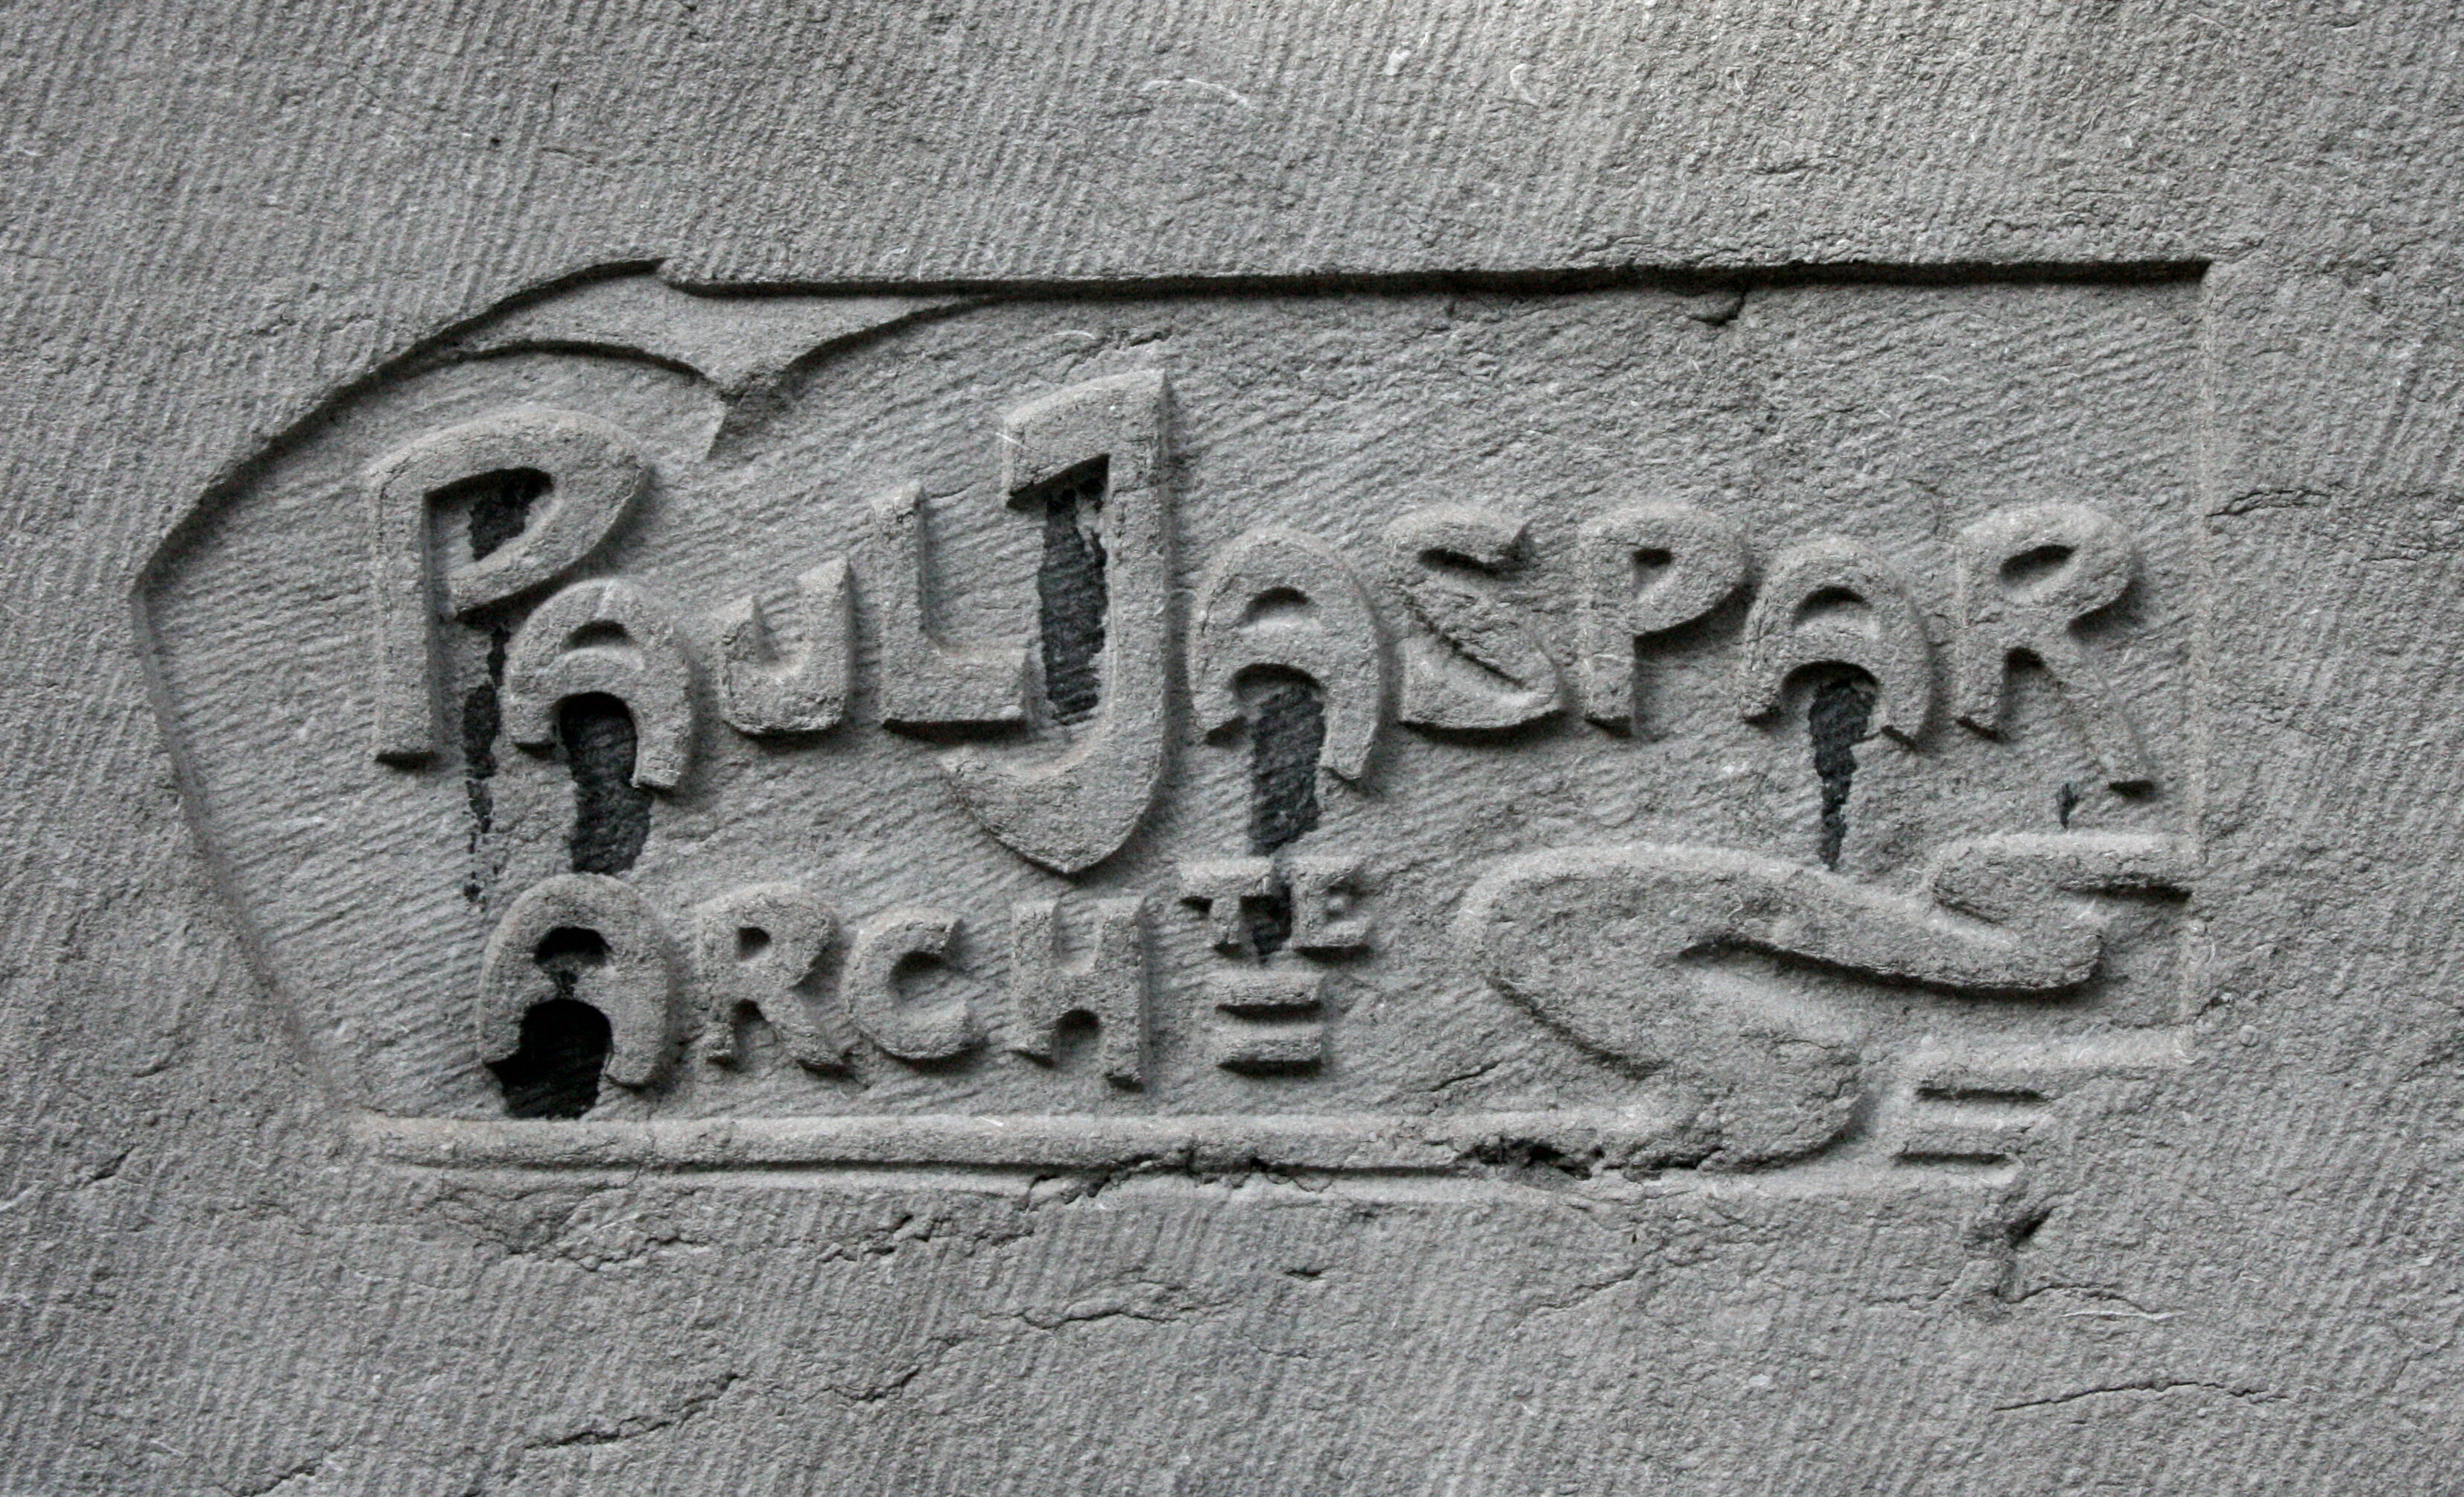
Signature of: paul jaspar